Question: What might the diagnosis be?
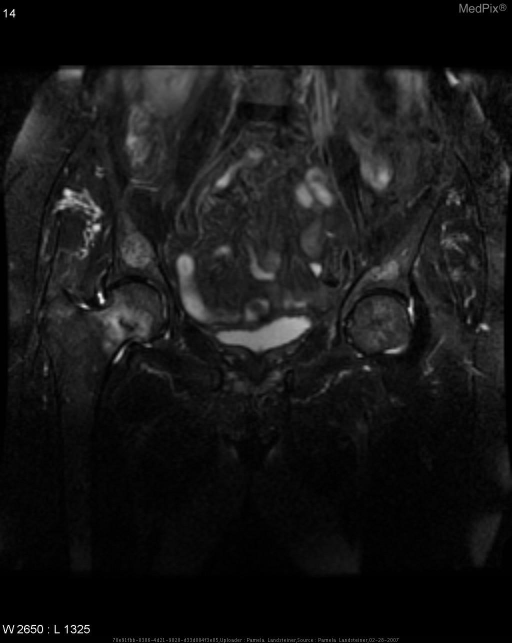
Answer: The possible diagnosis includes Non-displaced transverse fracture of right femoral neck
• Stress fracture (abnormal stress to normal bone)
    vs.
• Insufficiency fracture (normal stress to abnormal bone).